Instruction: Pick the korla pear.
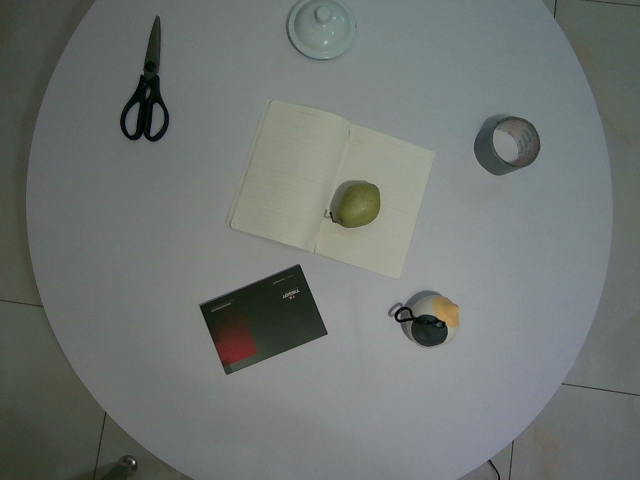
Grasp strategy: vertical